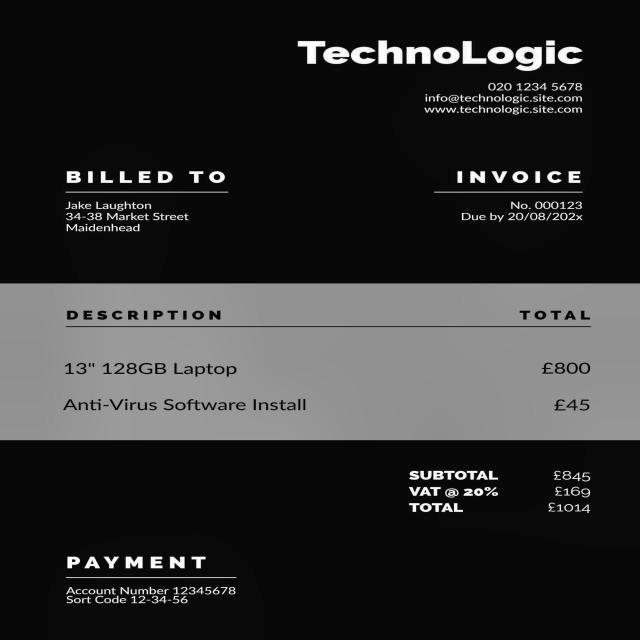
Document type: Invoice